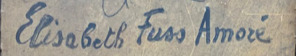
Signature of: élisabeth fuss amoré